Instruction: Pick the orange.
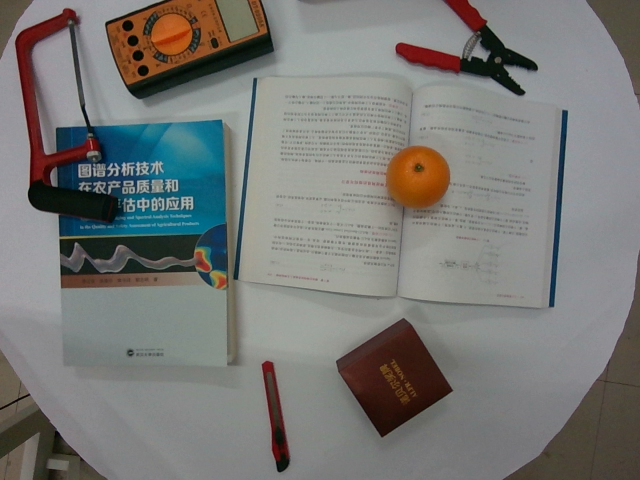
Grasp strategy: vertical